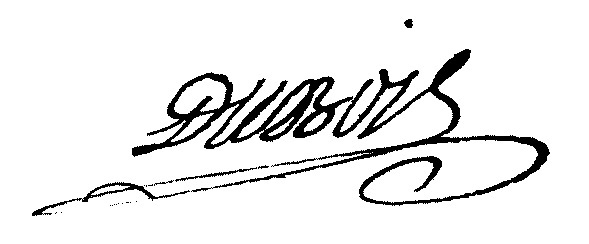
Signature of: jean françois dubois